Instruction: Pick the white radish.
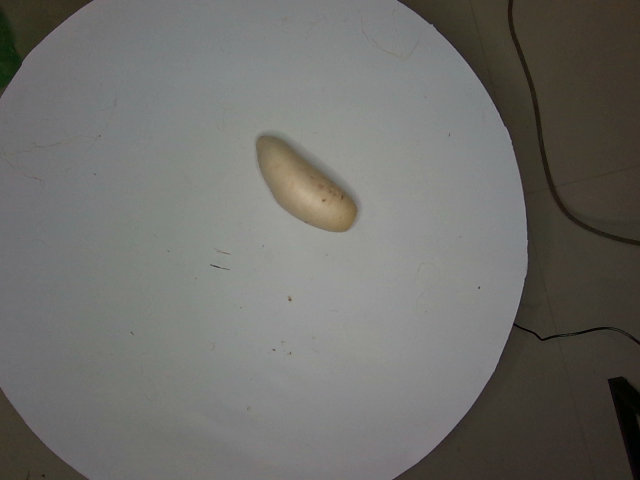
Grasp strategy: vertical